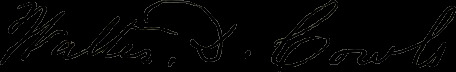
Signature of: walter d cowls